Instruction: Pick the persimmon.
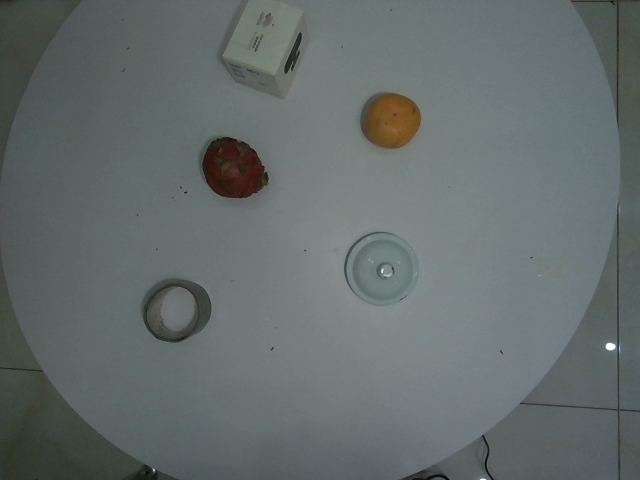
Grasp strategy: vertical